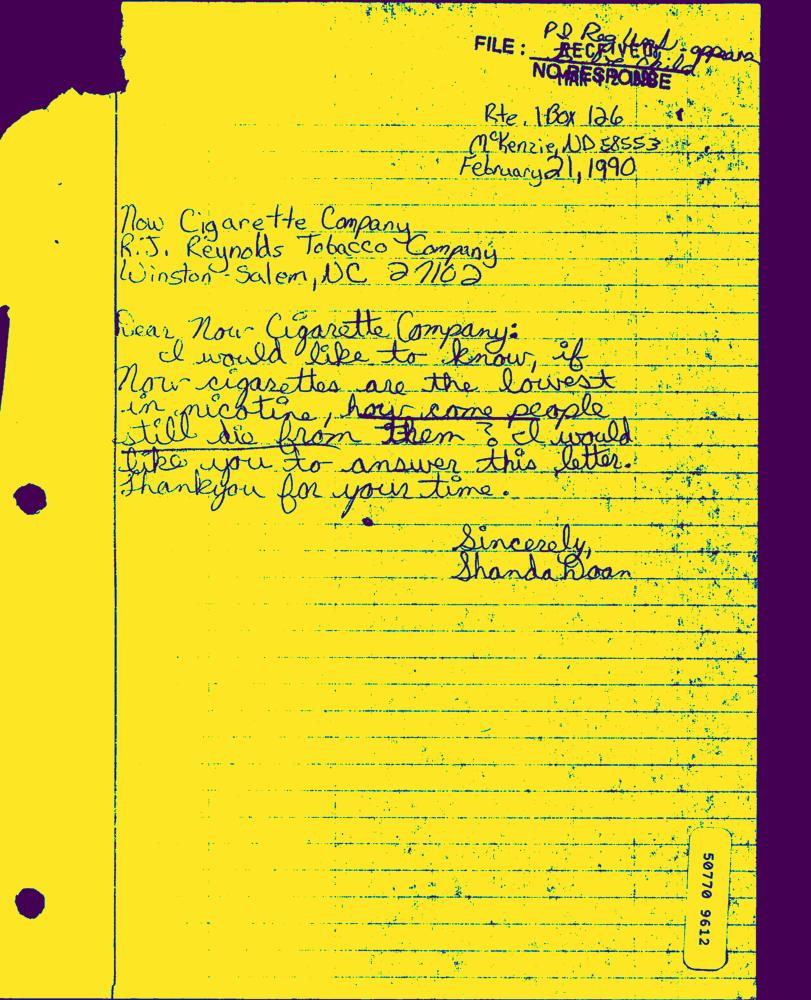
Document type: Hand-Written